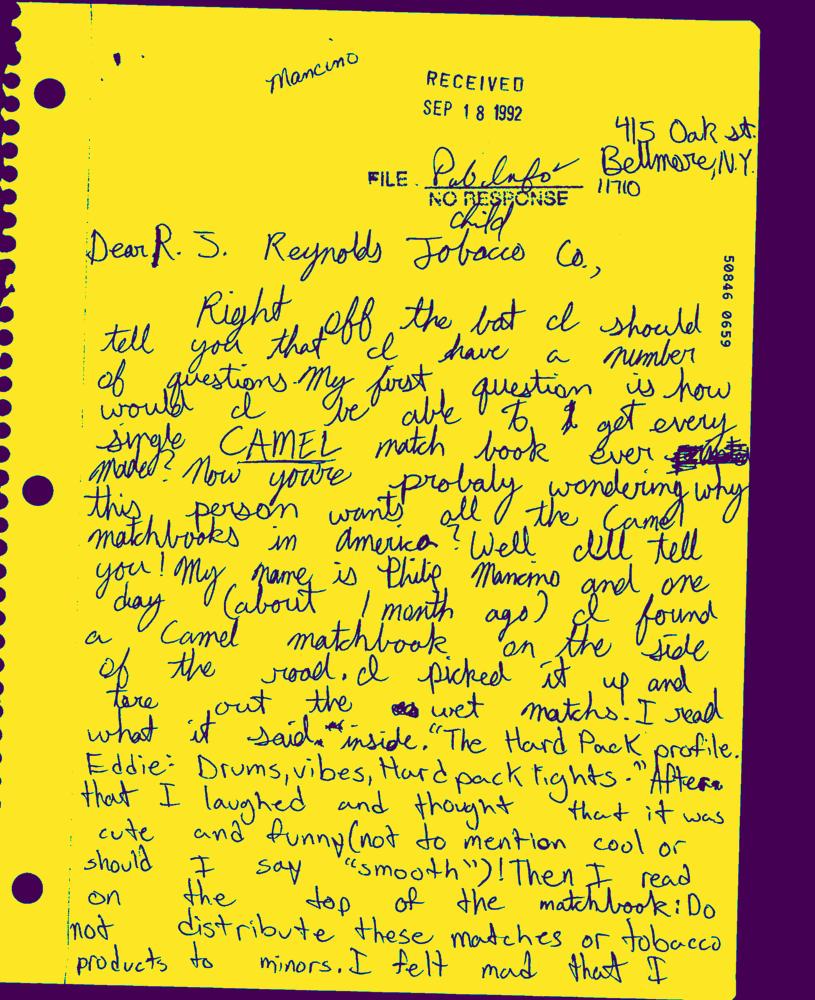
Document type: Hand-Written